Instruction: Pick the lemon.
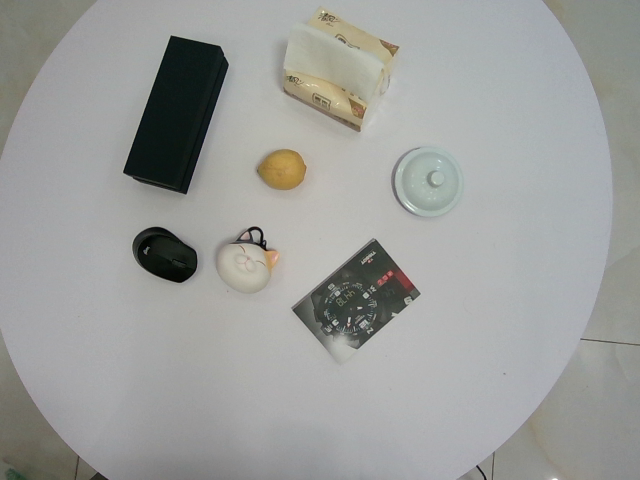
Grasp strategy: vertical